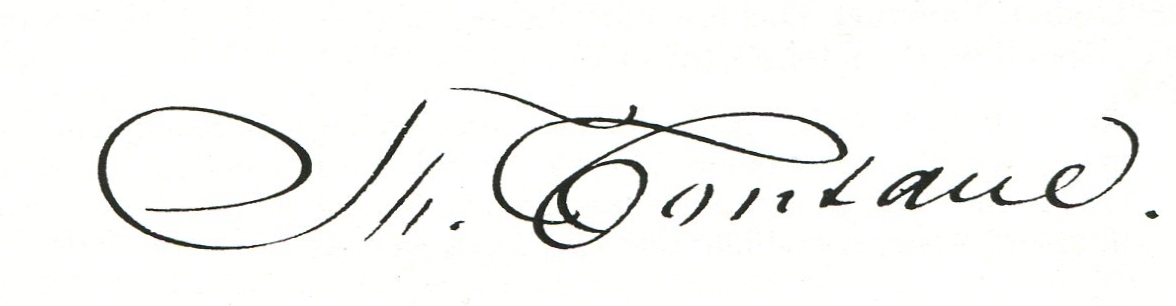
Signature of: theodor fontane